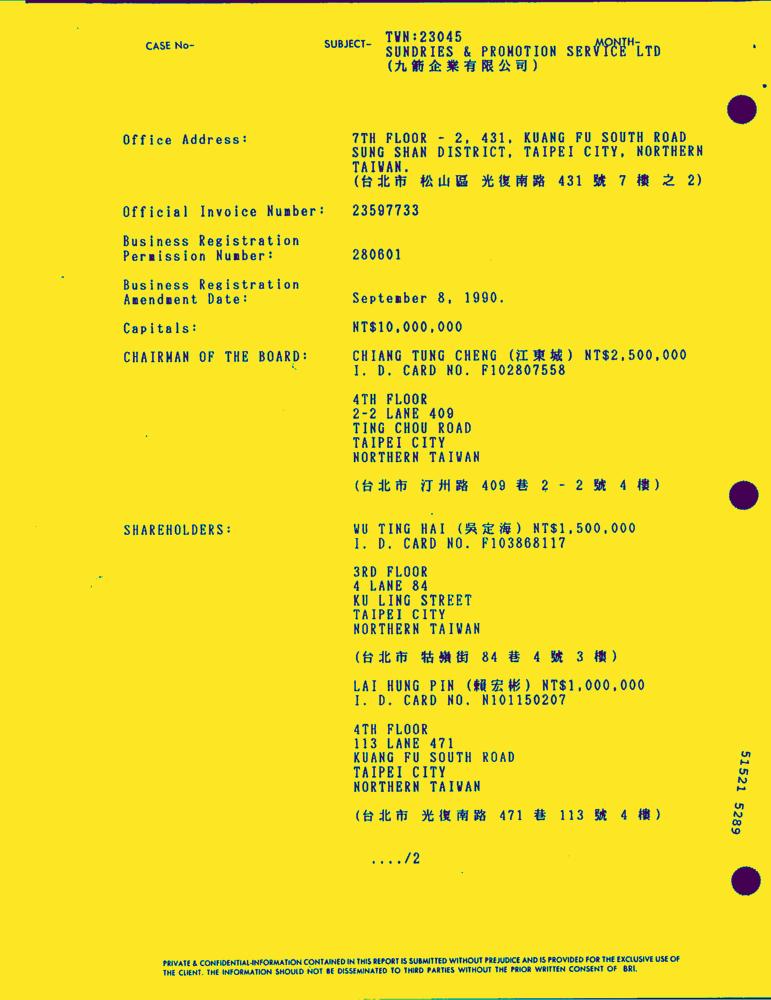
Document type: Invoice-Doc